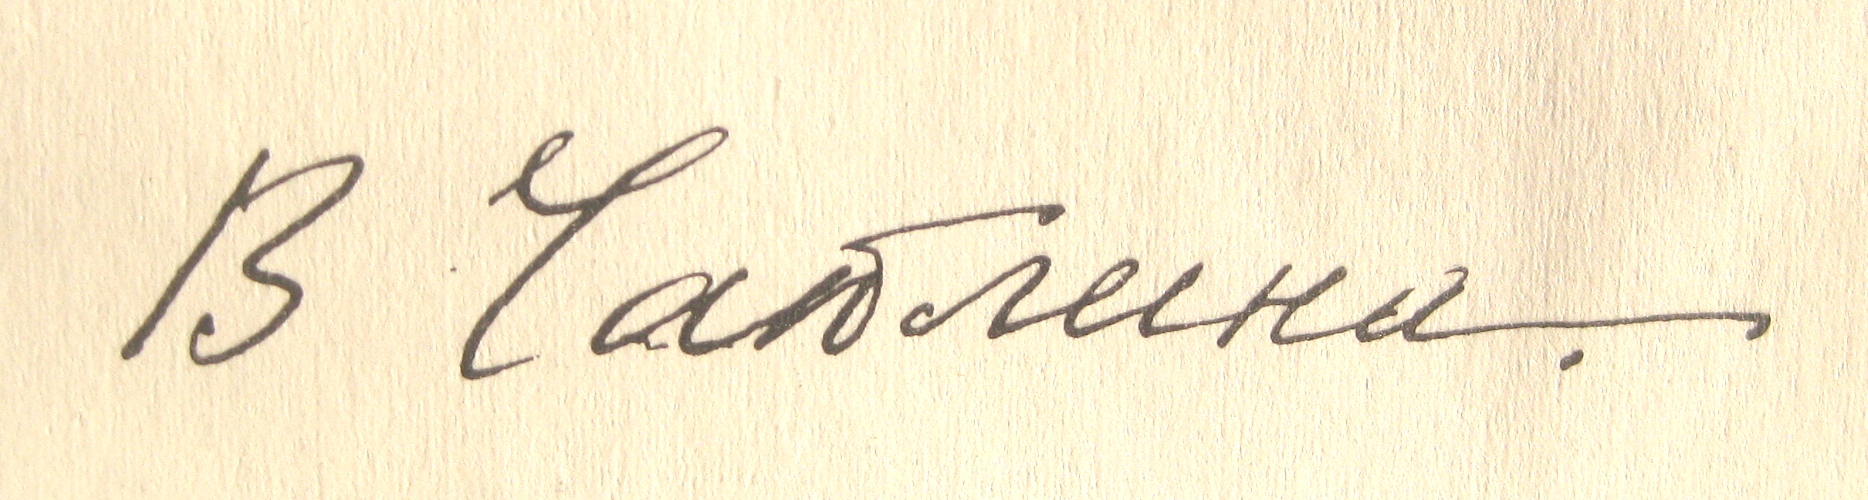
Signature of: vera chaplina